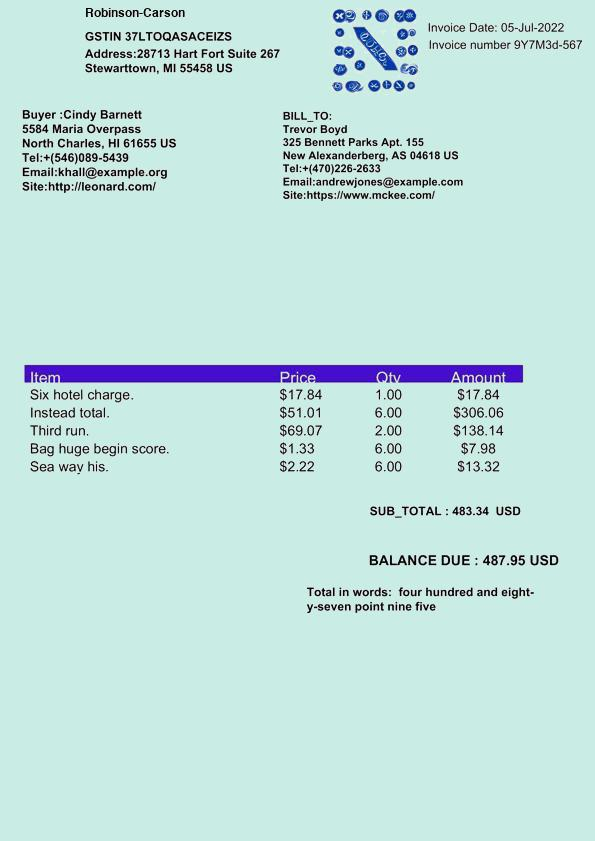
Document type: Invoice